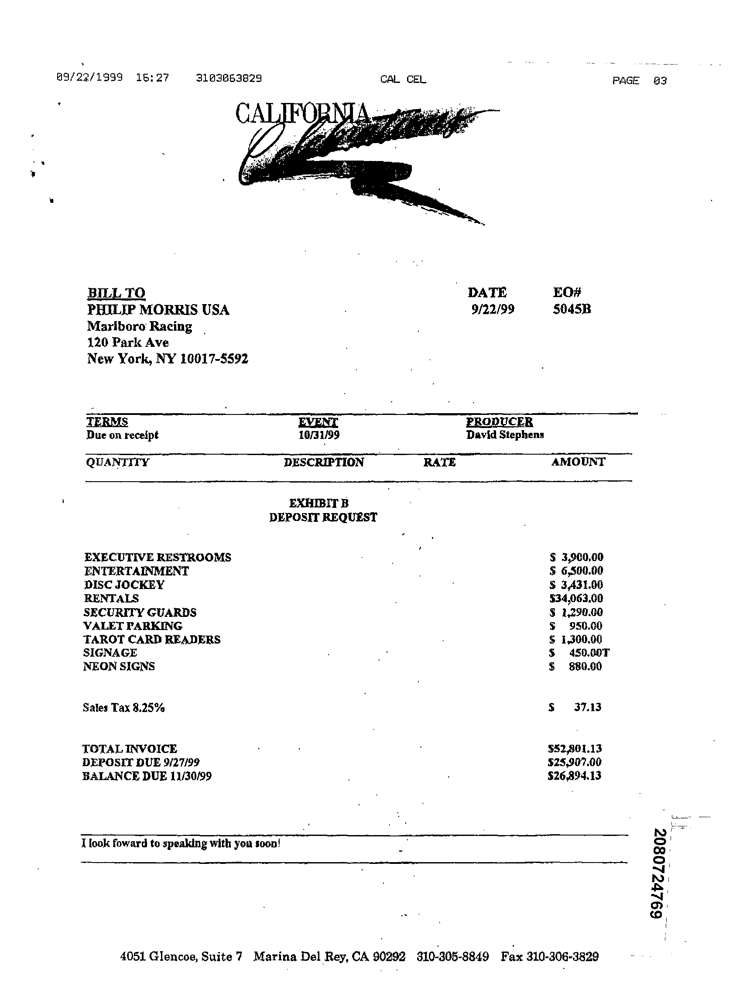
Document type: Invoice